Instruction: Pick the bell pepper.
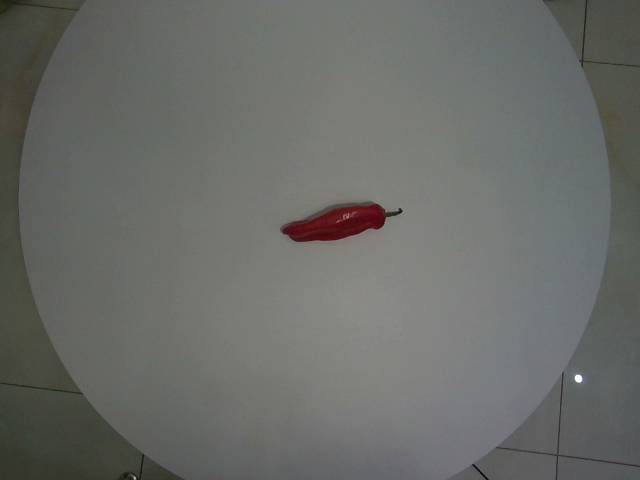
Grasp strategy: vertical